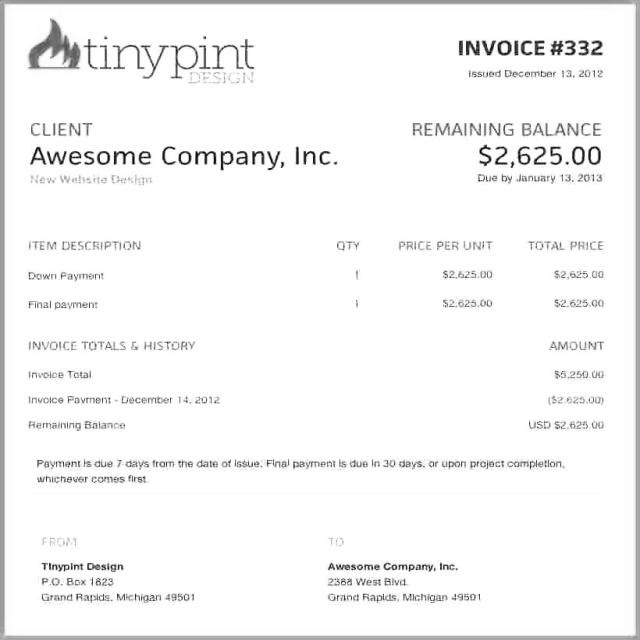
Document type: Invoice